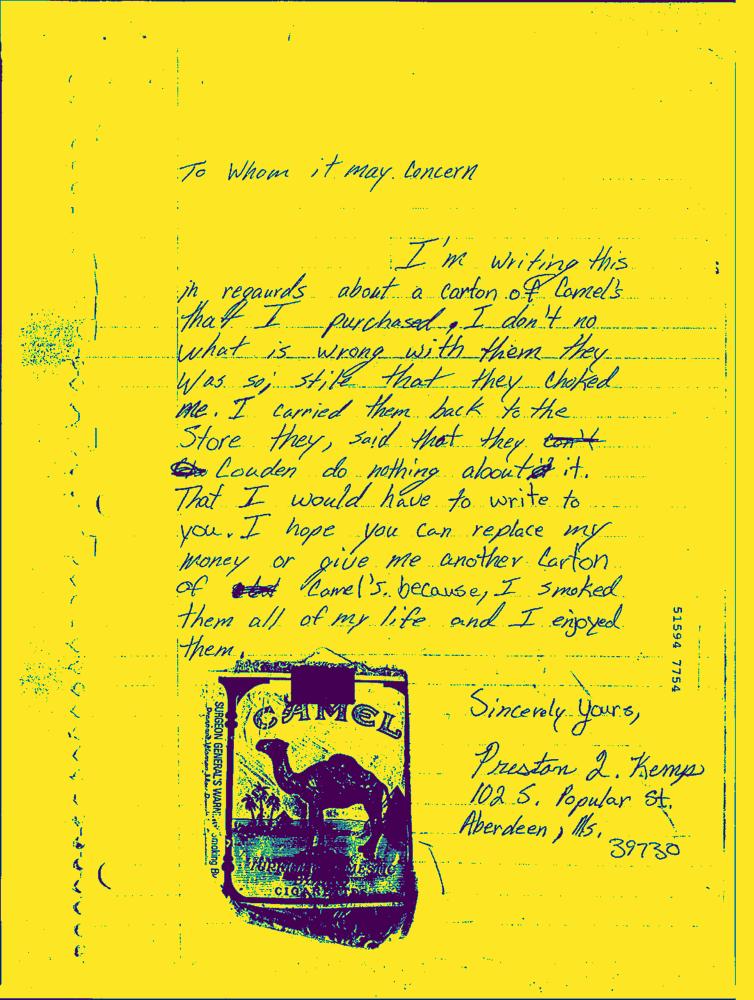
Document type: Hand-Written